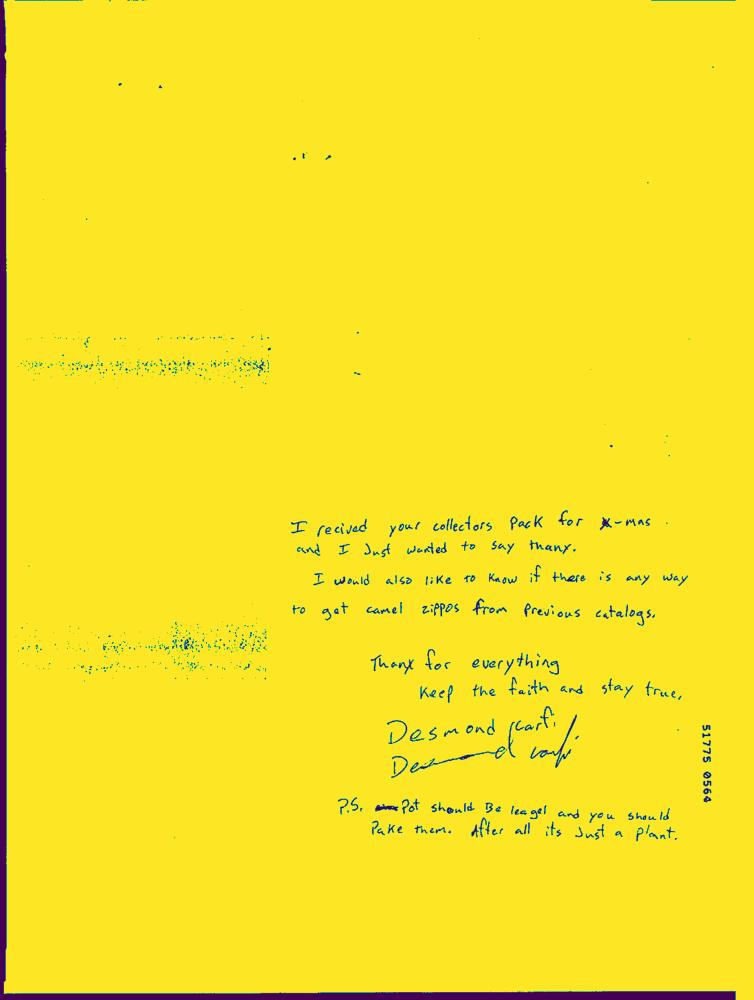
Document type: Hand-Written